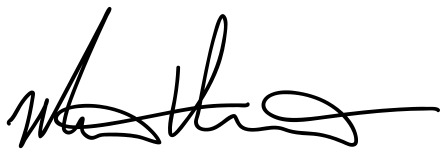
Signature of: martin heinrich